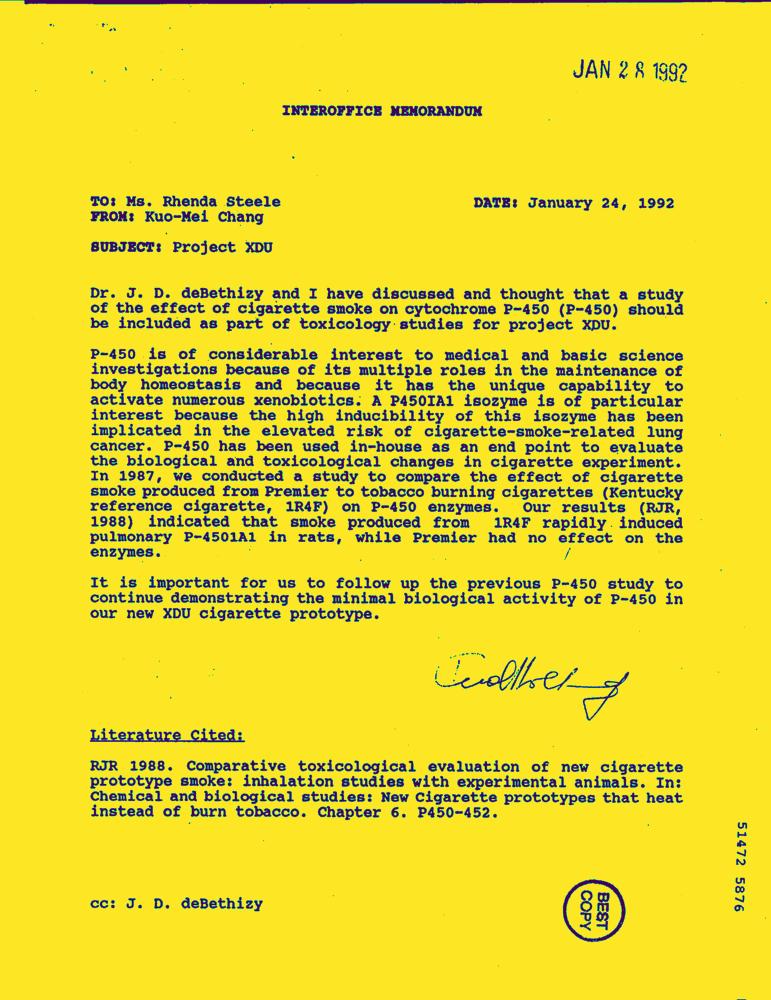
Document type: Letter-Doc